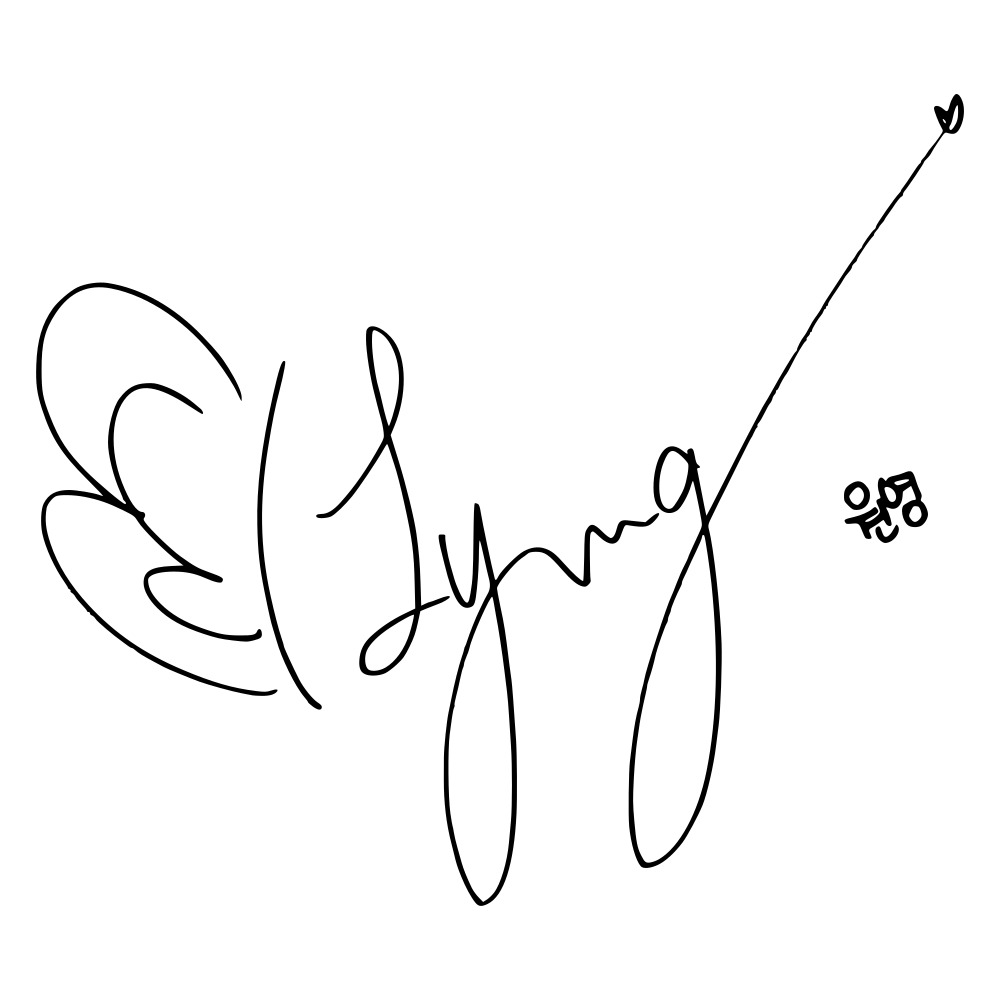
Signature of: jang won young